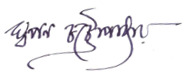
Signature of: swapan chattopadhyay